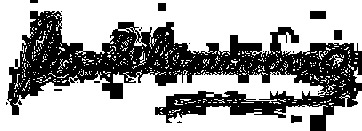
Signature of: george l converse